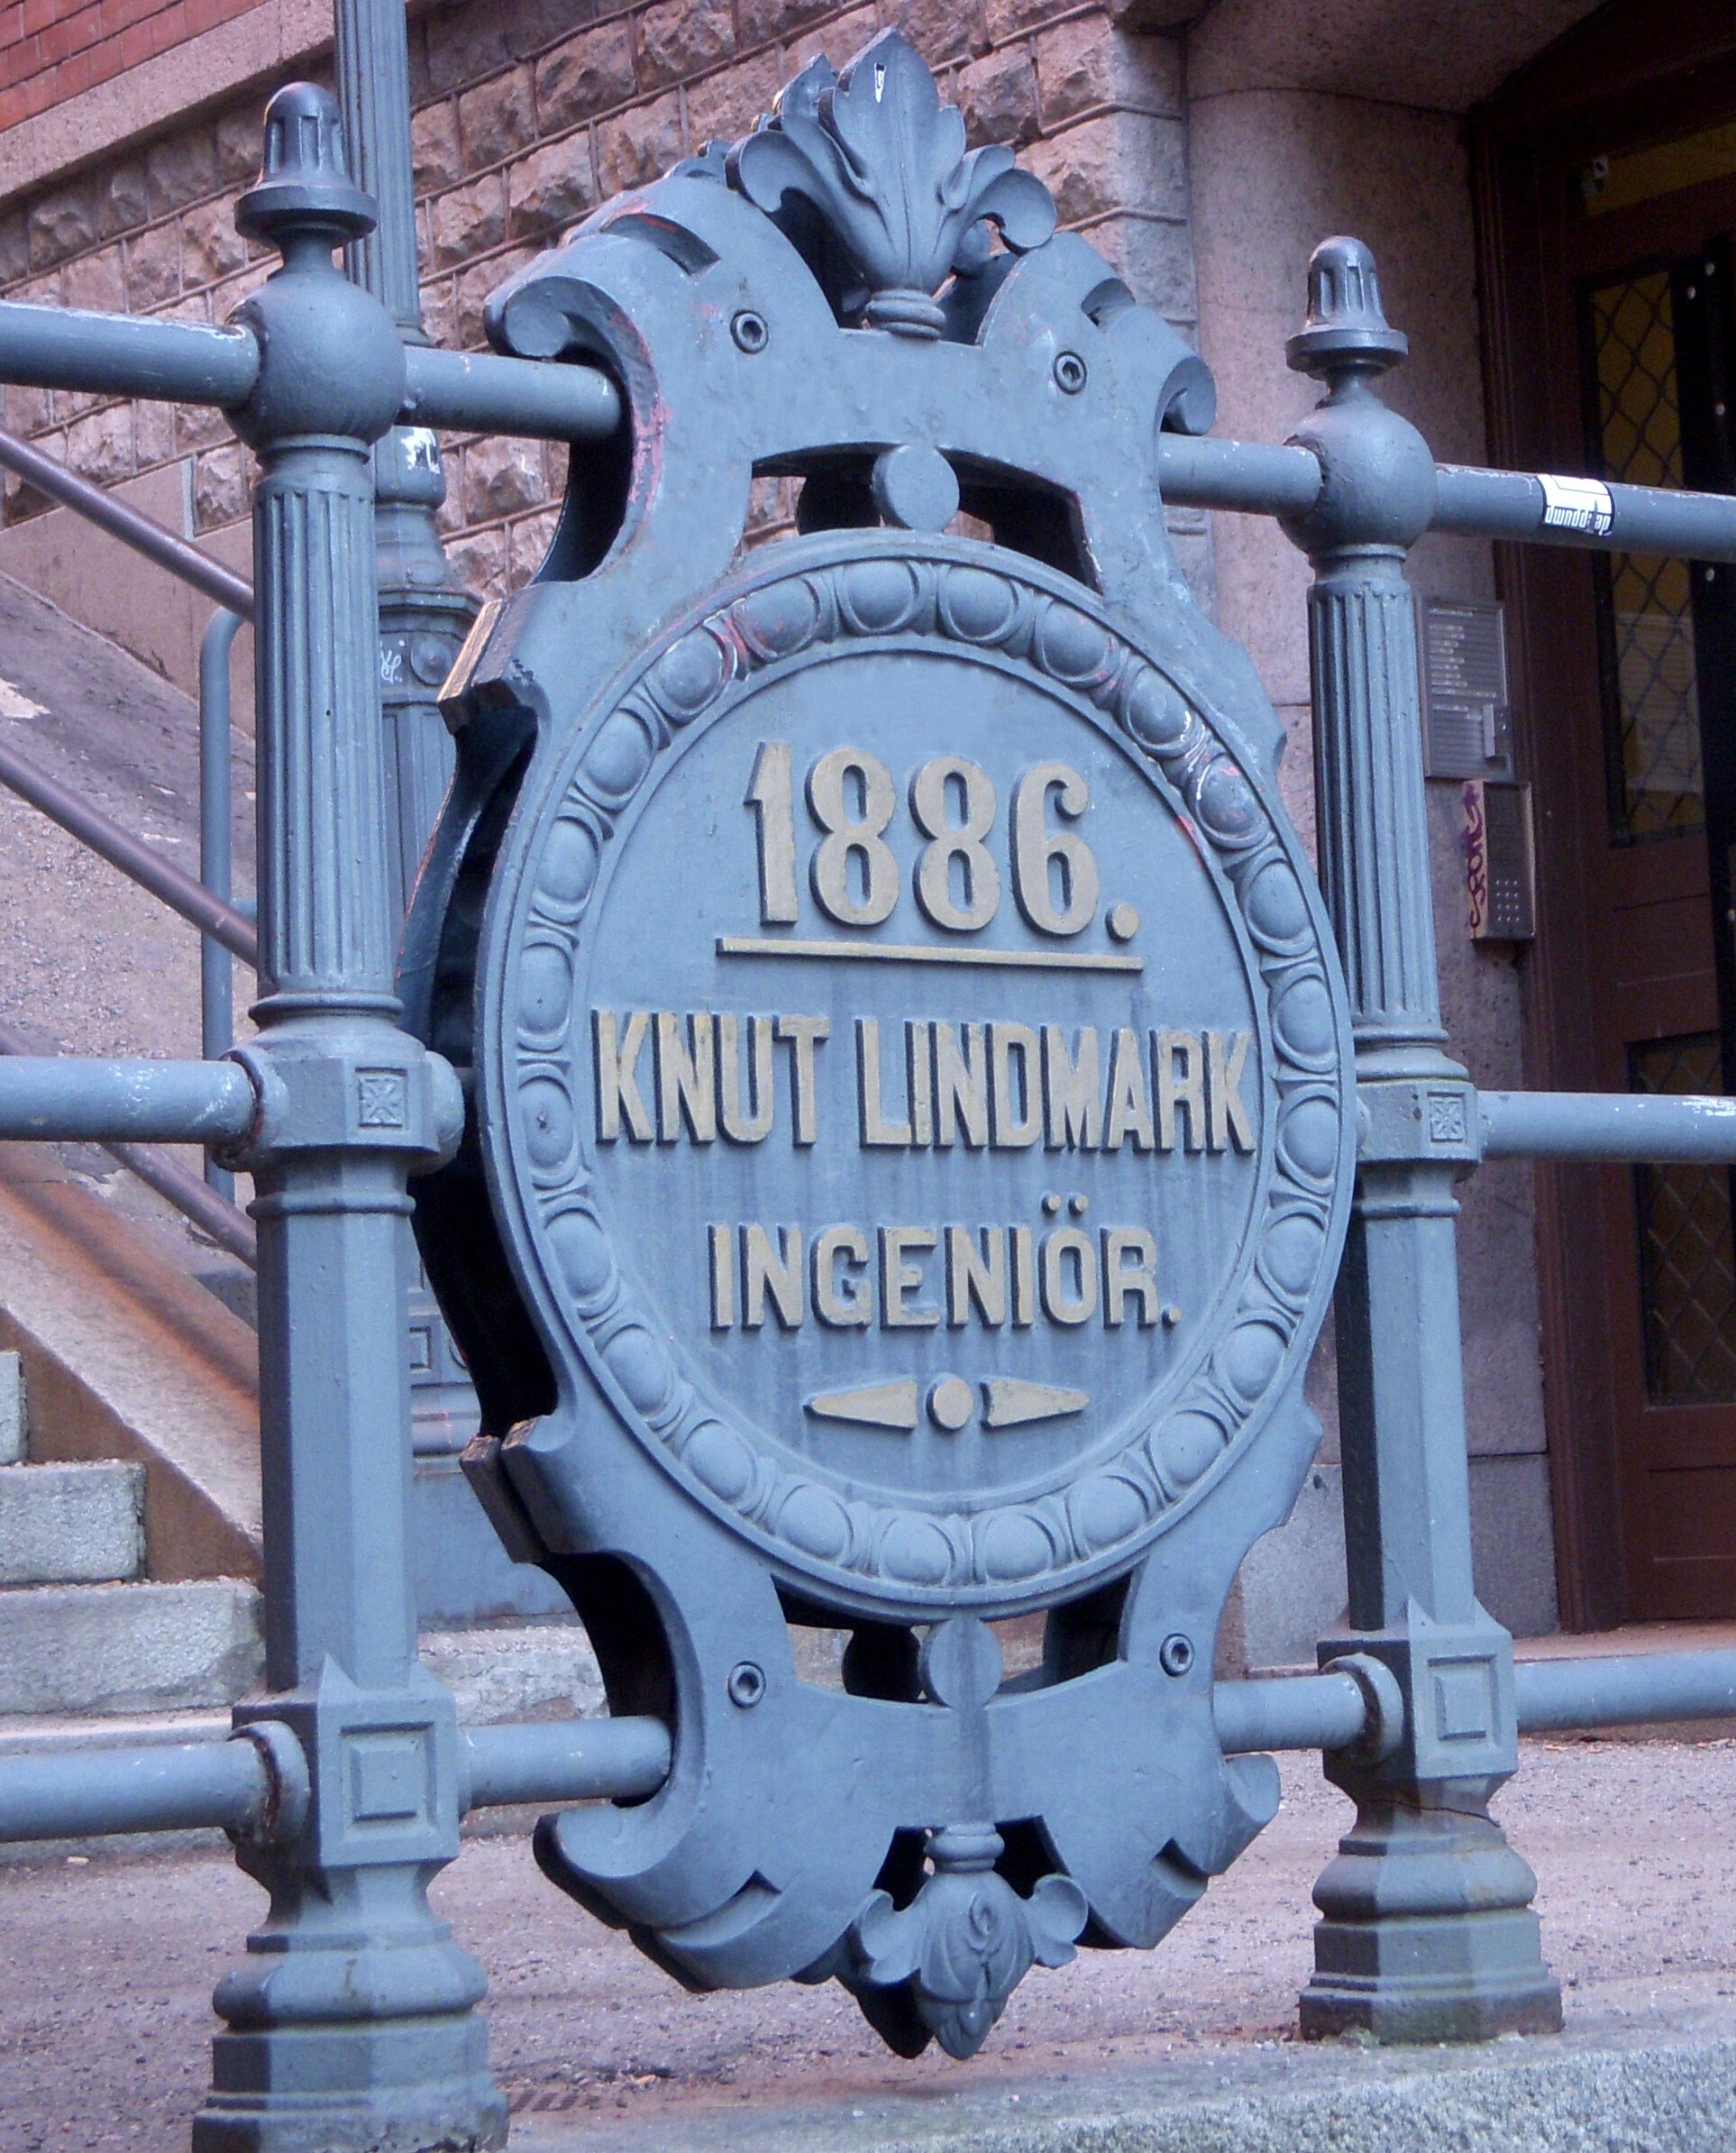
Signature of: knut lindmark